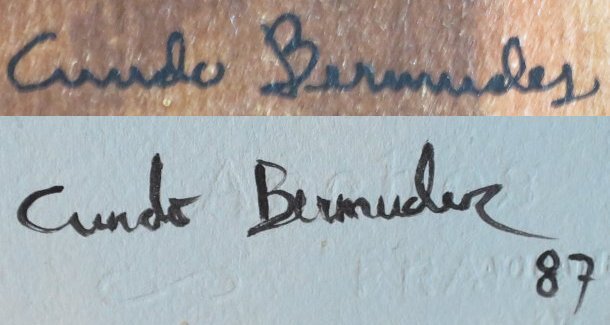
Signature of: cundo bermúdez